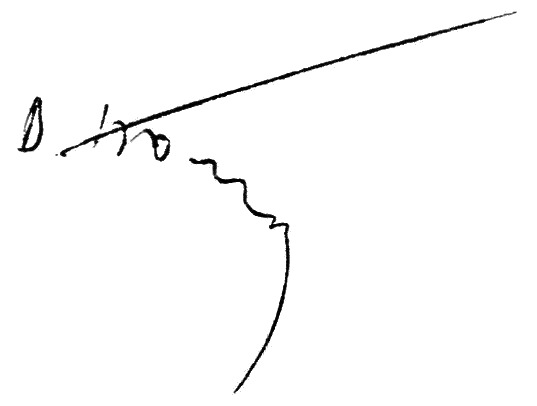
Signature of: vladimir bolotin